Question: What is the suspected problem?
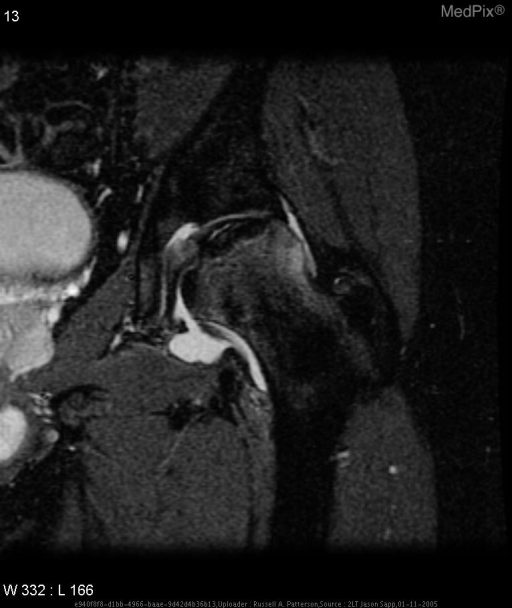
Answer: The findings suggest Imaging Findings: Anteroposterior (AP) radiograph of the hips at presentation was normal and showed normal mineralization with no evidence of subluxation, dislocation, fractures, or osteoblastic/osteolytic changes.  Magnetic resonance (MR) imaging of both the right and left hips demonstrated subchondral low signal intensity of the femoral head on coronal T1 imaging, best seen on the left, that becomes high signal intensity on a coronal STIR (fat suppressed) image.  There was also increased signal intensity of the femoral neck, particularly the lateral margin, on STIR imaging.  A subsequent AP hip radiograph 2 months after presentation shows new subchondral fracture lucencies in the right and left femoral heads and mild flattening of the left superior head along with bilateral preserved joint space.  A year after presentation, an AP hip radiograph showed an increase in collapse of the left femoral head and bilateral early degenerative change of the hips.. STIR coronal MR image of the shows that the areas of low signal intensity on the T1-weighted MR image that become high signal intensity on a coronal STIR image.  There is also increased signal intensity of the femoral neck, particularly the lateral margin.. The patient might have a history of History (can include gestational age, or age in days, weeks, months): 18 year old male with a 1 year history of pre B-cell acute lymphocytic leukemia currently on chemotherapy protocol that includes treatment with vincristine, methotrexate, prednisone/dexamethasone surges, and 6-MP. Patient complains of recent onset of bilateral hip pain..